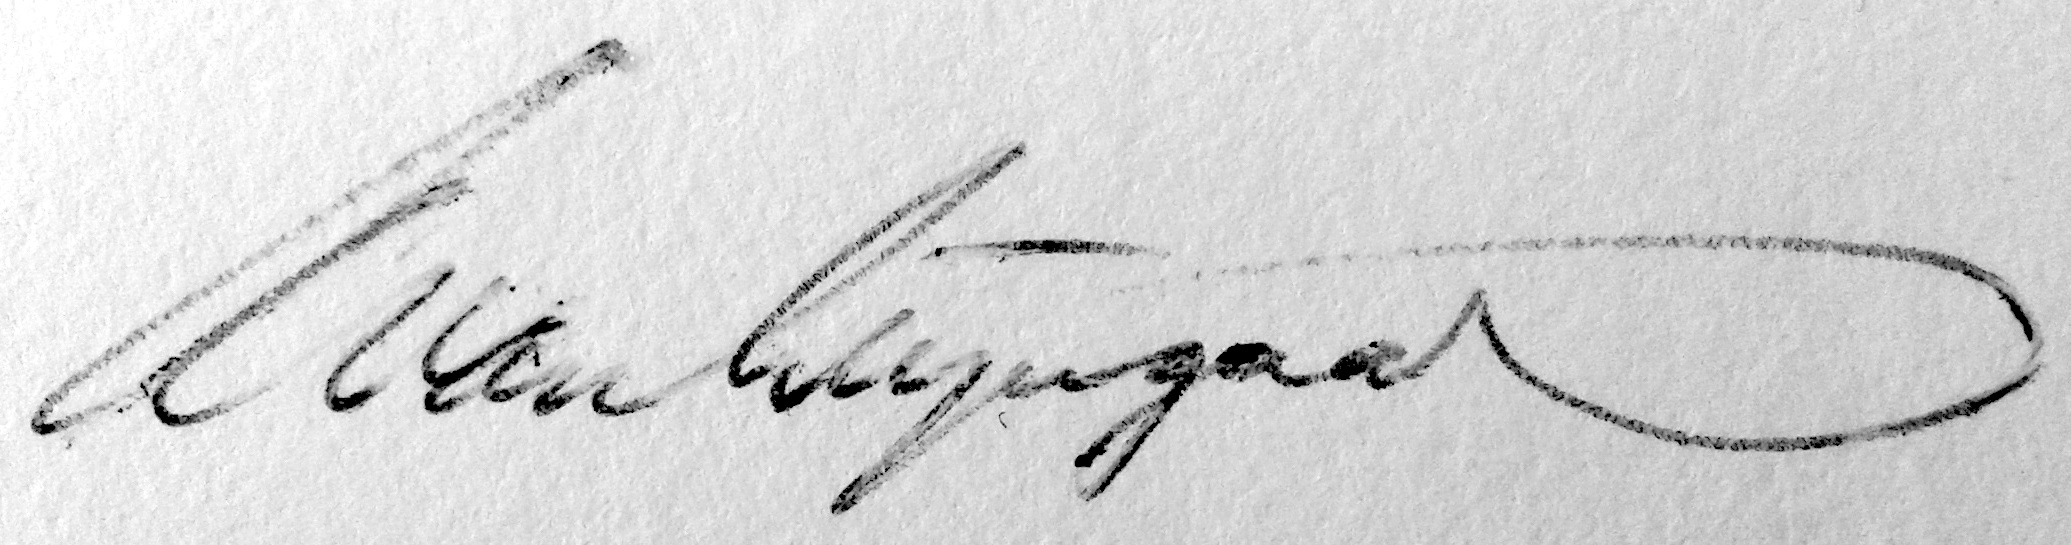
Signature of: adriaan van wijngaarden